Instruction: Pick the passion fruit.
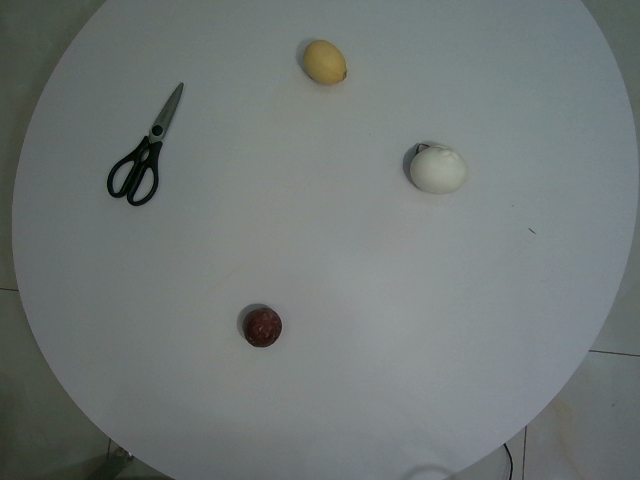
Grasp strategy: vertical